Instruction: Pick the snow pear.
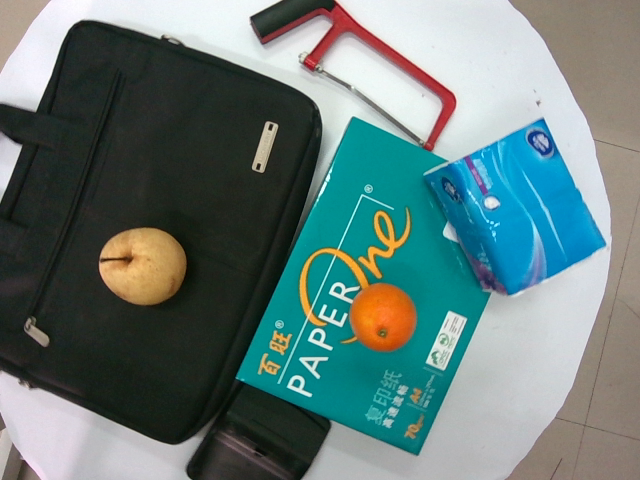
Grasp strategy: vertical